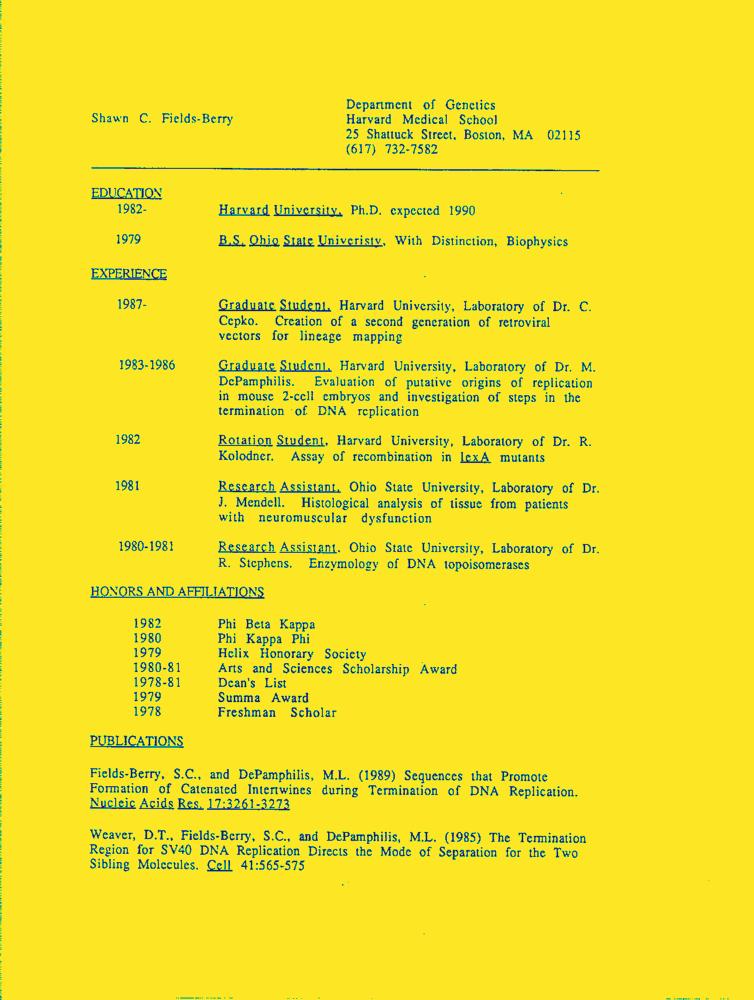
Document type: Resume-Doc